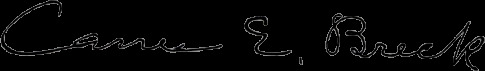
Signature of: carrie ellis breck